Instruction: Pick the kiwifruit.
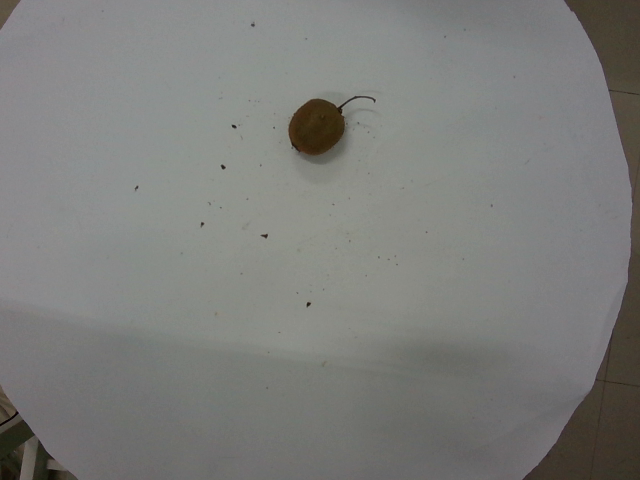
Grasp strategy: vertical